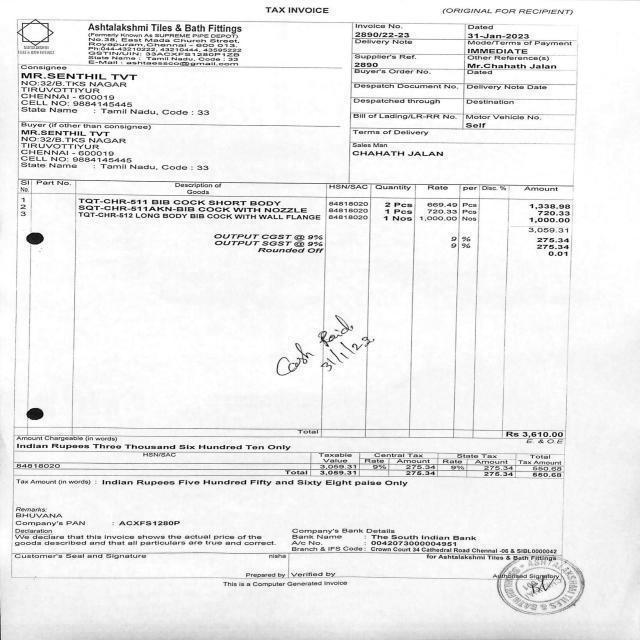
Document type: Invoice